Patient: Male, age 85
The patient was an 85-year-old man who had undergone a total gastrectomy because of gastric cancer 8 years prior and had been diagnosed with myelodysplastic syndrome (RAEB-T, IPSS-IR 8.5 points) 2 years prior. He was categorized as "high risk" when considering hematopoietic stem cell transplantation, therefore azacitidine therapy had been continued. Six months before the current hospitalization he was diagnosed with pulmonary tuberculosis and administered rifampicin, isoniazid and ethambutol for 2 months, then switched to maintenance therapy consisting of rifampicin and isoniazid. He developed thrombocytopenia due to myelodysplastic syndrome and rifampicin 4 months after treatment initiation. He was hospitalized with fever and left chest pain 5 months after treatment initiation and was diagnosed with aspiration pneumonia and pleuritis. Despite the administration of broad-spectrum antibiotics his symptoms deteriorated, in conjunction with gradually increasing oxygen demand. His sputum mycobacterial smear converted to positive, suggesting the possibility of tuberculosis recurrence.
Eleven days after the initiation of treatment contrast-enhanced chest CT revealed tumor-like consolidation without enhancement expanding from the left lower lobe, which was diagnosed as pulmonary abscess. He was treated with several broad-spectrum antibiotics including moxifloxacin in view of the possibility of Citrobacter and/or anaerobic bacteria. Acid-fast sputum culture collected 4 days before admission proved positive, prompting the addition of streptomycin to isoniazid to treat active pulmonary tuberculosis. When pleural effusion increased, a chest drainage tube was inserted into his left thorax in view of a possible empyema with fistula on hospitalization day 17.
His respiratory condition improved transiently after insertion of the chest drain tube, but fever and inflammation increased again a few days later. Contrast-enhanced chest CT on day 21 depicted massive tumor-like consolidation without enhancement expanding from the left lower lobe. Emboli were also detected in the left descending pulmonary artery (Fig. 1). Because he had developed disseminated intravascular coagulation and that was thought to be the cause of pulmonary embolism, anticoagulants were administered. They were discontinued 5 days thereafter however, due to hemoptysis.
On day 25, an exploratory puncture to the remaining abscess was performed. No pus was aspirated, but a small amount of bloody effusion was collected. Enterococcus faecium was cultured from the bloody clot, but no fungal species or mycobacteria were detected. Because the bacteria were repeatedly detected in sputum and pleural effusion and were thought to be the cause of the pulmonary abscess, vancomycin was administered. Despite intensive treatment he developed multiple organ failure and died 47 days after hospitalization.
Gross pathology of a lung autopsy specimen revealed left lower pulmonary arterial embolism (Fig. 2) and pulmonary infarction (Fig. 3). Acute myeloid leukemia with myelodysplasia-related changes was detected in the bone marrow. Histopathology of the necrotic lesion and the emboli revealed that mycelia had grown inside the mass and fungal emboli had spread from the pulmonary artery trunk over the left pulmonary artery proximal portion. The artery wall was destroyed by granulomatous inflammation and fungal invasion, which had also spread outside the artery. Pulmonary arterial embolism composed of invasive mycelia in conjunction with acute myeloid leukemia associated with myelodysplastic syndrome was deemed to be the direct cause of death. As well as the above, E. faecium was detected via necrotic lung tissue culture.
Real-time polymerase chain reaction (PCR) was performed to identify the species responsible for the mycosis. DNA was extracted from two samples cut from formalin-fixed paraffin-embedded specimens that had been obtained from a bacterial mass in a proximal portion of the pulmonary artery. A real-time PCR protocol designed to detect 15 types of fungi identified Mucor sp. genes in the specimens. Immunohistochemistry using a mouse anti-Rhizopus arrhizus antibody (clone WSSA-RA-1; BioRad, New York, USA) as the primary antibody revealed that the mold in the blood vessels of lung tissue was partially positive for the mucor antigen (Fig. 4).
Keywords: lung abscess, mucormycosis, myelodysplastic syndrome, pulmonary infarction, superinfection
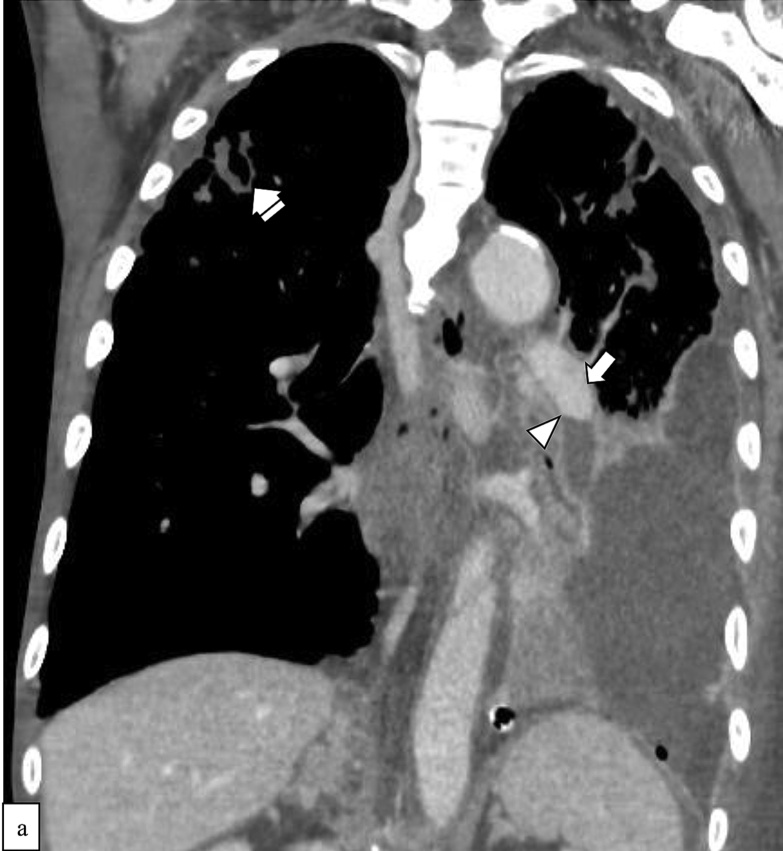
Image caption: Enhanced chest computed tomography (CT) images on the 21st day after admission. Pulmonary embolism of the left descending pulmonary artery was observed. . b. The arrow indicates a wide homogenous poor-contrast region of the left lower lobe. The arrowhead indicates the left descending pulmonary artery filled with the embolus.